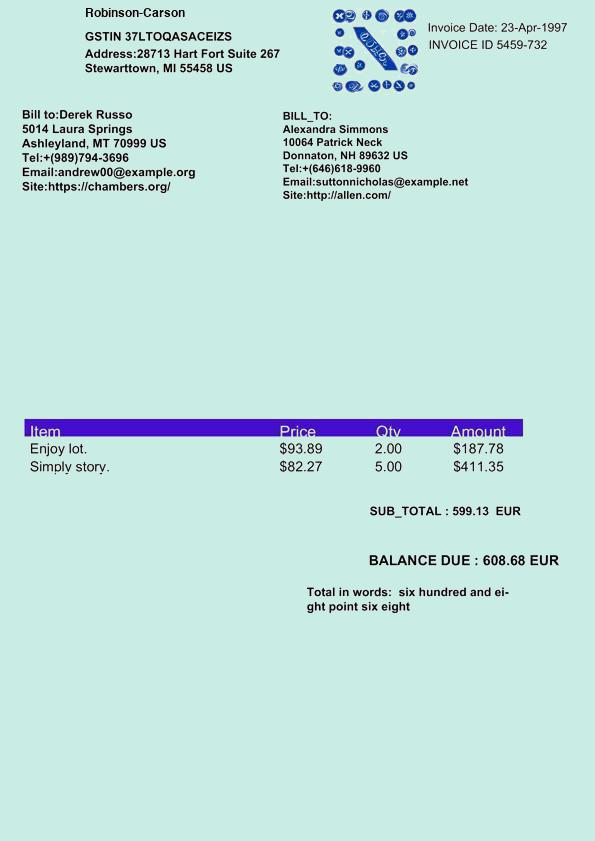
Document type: Invoice